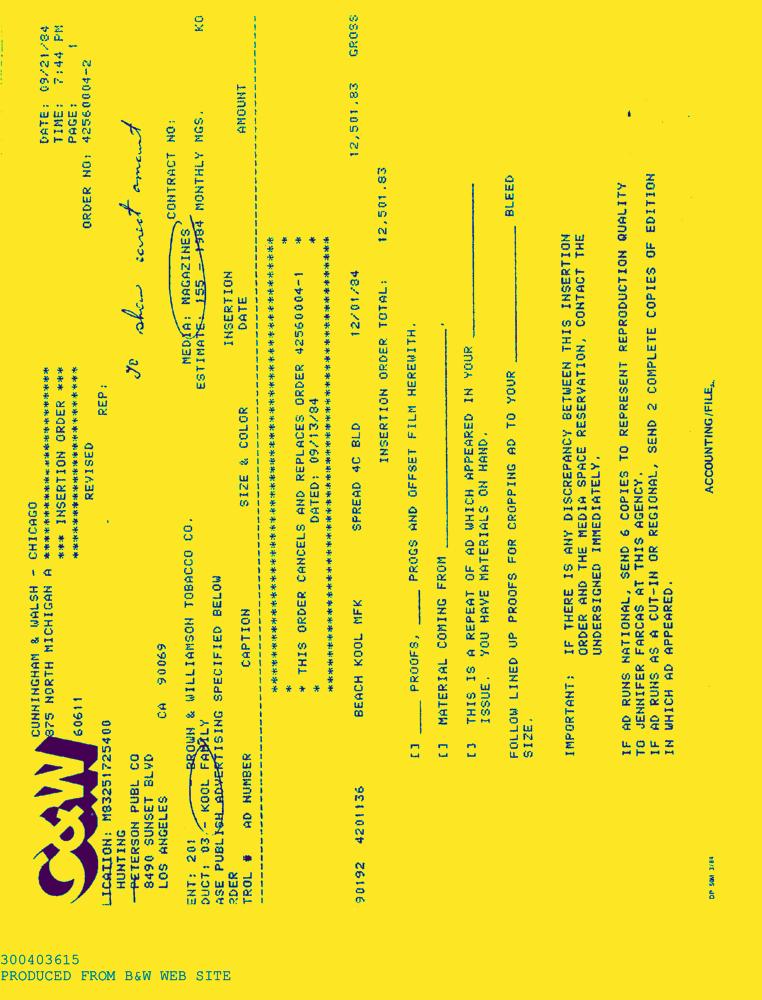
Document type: AD